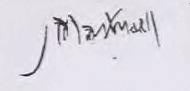
Signature of: josep martinell i bruguera